Question: What might the diagnosis be?
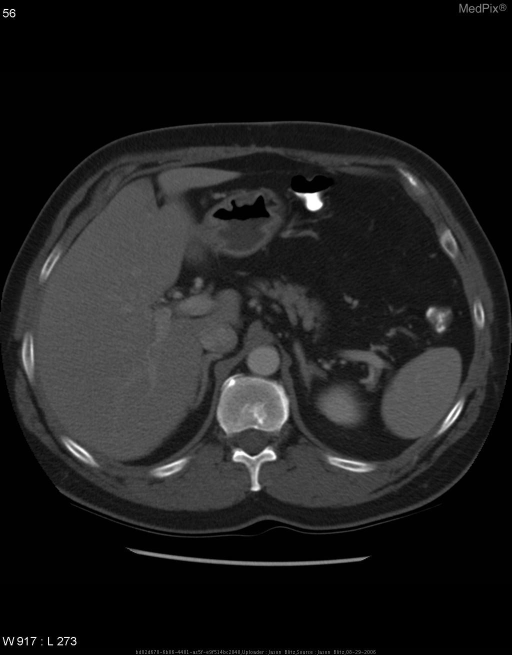
Answer: The possible diagnosis includes Metastatic Adenocarcinoma of the Lung
Metastatic Small Cell Cancer of the Lung
Metastatic Squamous Cell Cancer of the Lung
Other Metastatic Cancer.